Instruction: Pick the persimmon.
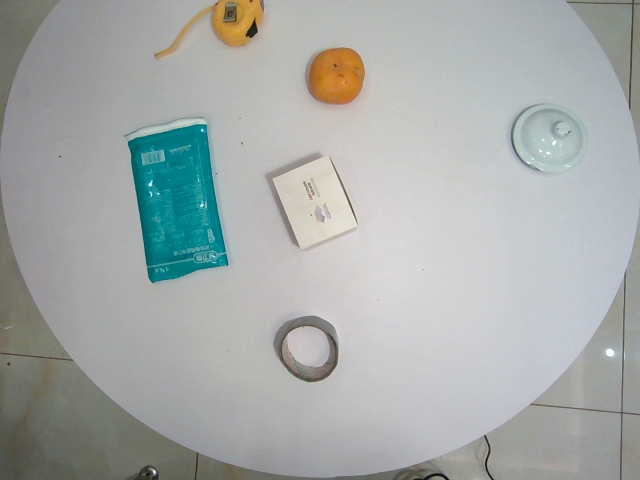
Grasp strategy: vertical